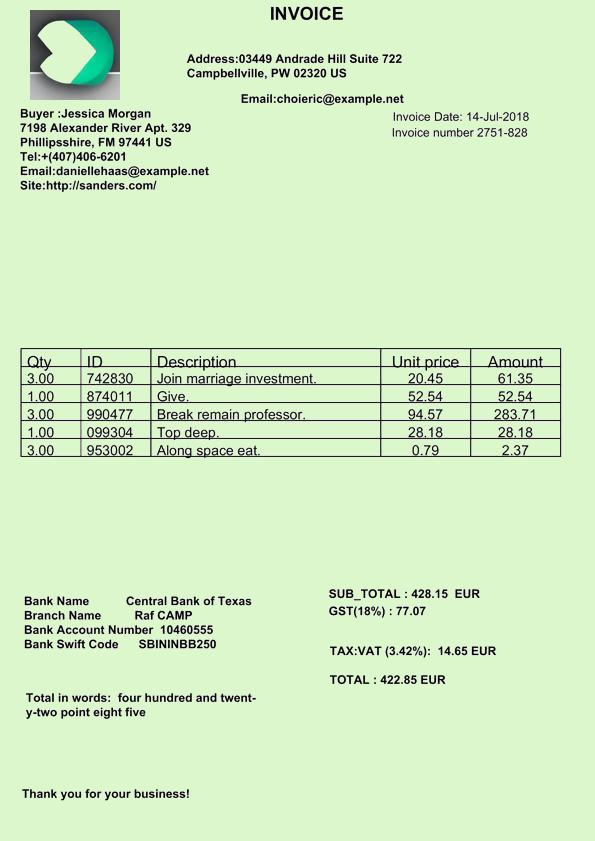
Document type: Invoice